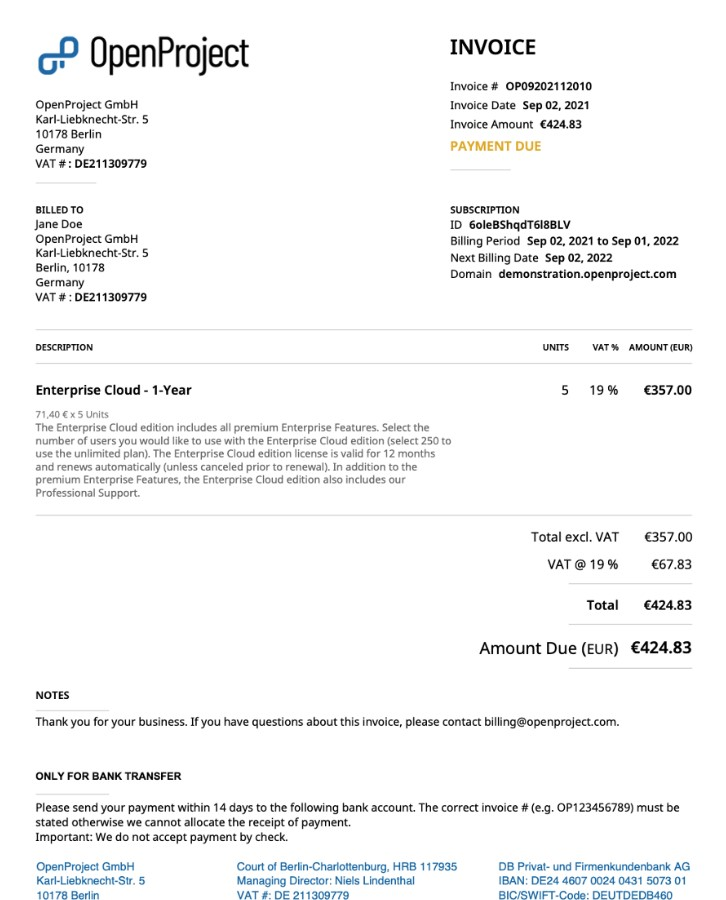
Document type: Invoice